Question: What is the suspected problem?
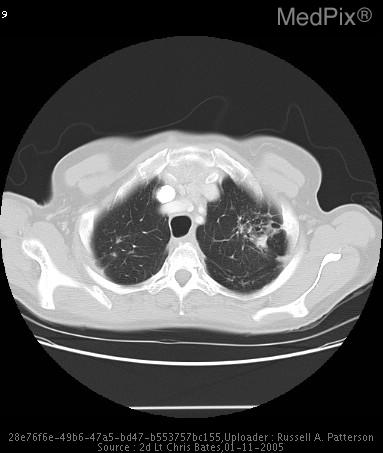
Answer: The findings suggest 1. The parenchyma of the lung demonstrates bilateral upper lobe predominant fibrotic changes with interlobular septal thickening. 2.  Numerous 1 cm nodular densities with in the periphery.
3.  As well as dominant fibrotic masses at the end of the bronchovascular bundle on the right side seen best on image #16 measuring 3.6 cm x 1.7 cm and on the left upper lobe seen best on image #10 measuring 2.4 cm X 1.8 cm with associated traction bronchiectasis, as well as some sparse areas of effected regions within the superior segments of the lower lobes bilaterally as well as the right middle lobe, which appears to have not changed significantly in comparison with the prior CT scan performed on 27 Feb 2002.
4.  No evidence of pleural effusion or pneumothorax.
5.  Mediastinum demonstrates no evidence of lymphadenopathy pathologic by size criteria.
6.  No evidence of axillary lymphadenopathy pathologic by size criteria.. Sarcoidosis. The patient might have a history of History (can include gestational age, or age in days, weeks, months):
70 y/o female for follow up CT scan to monitor for any pulmonary changes due to a recent 15lb weight loss, otherwise asymptomatic..